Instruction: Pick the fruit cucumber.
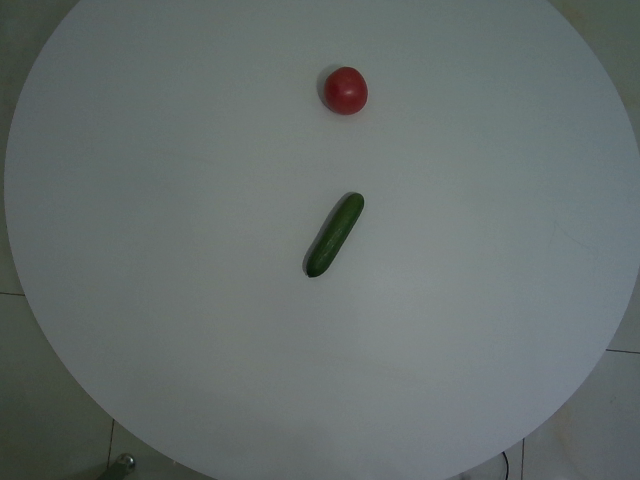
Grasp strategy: vertical